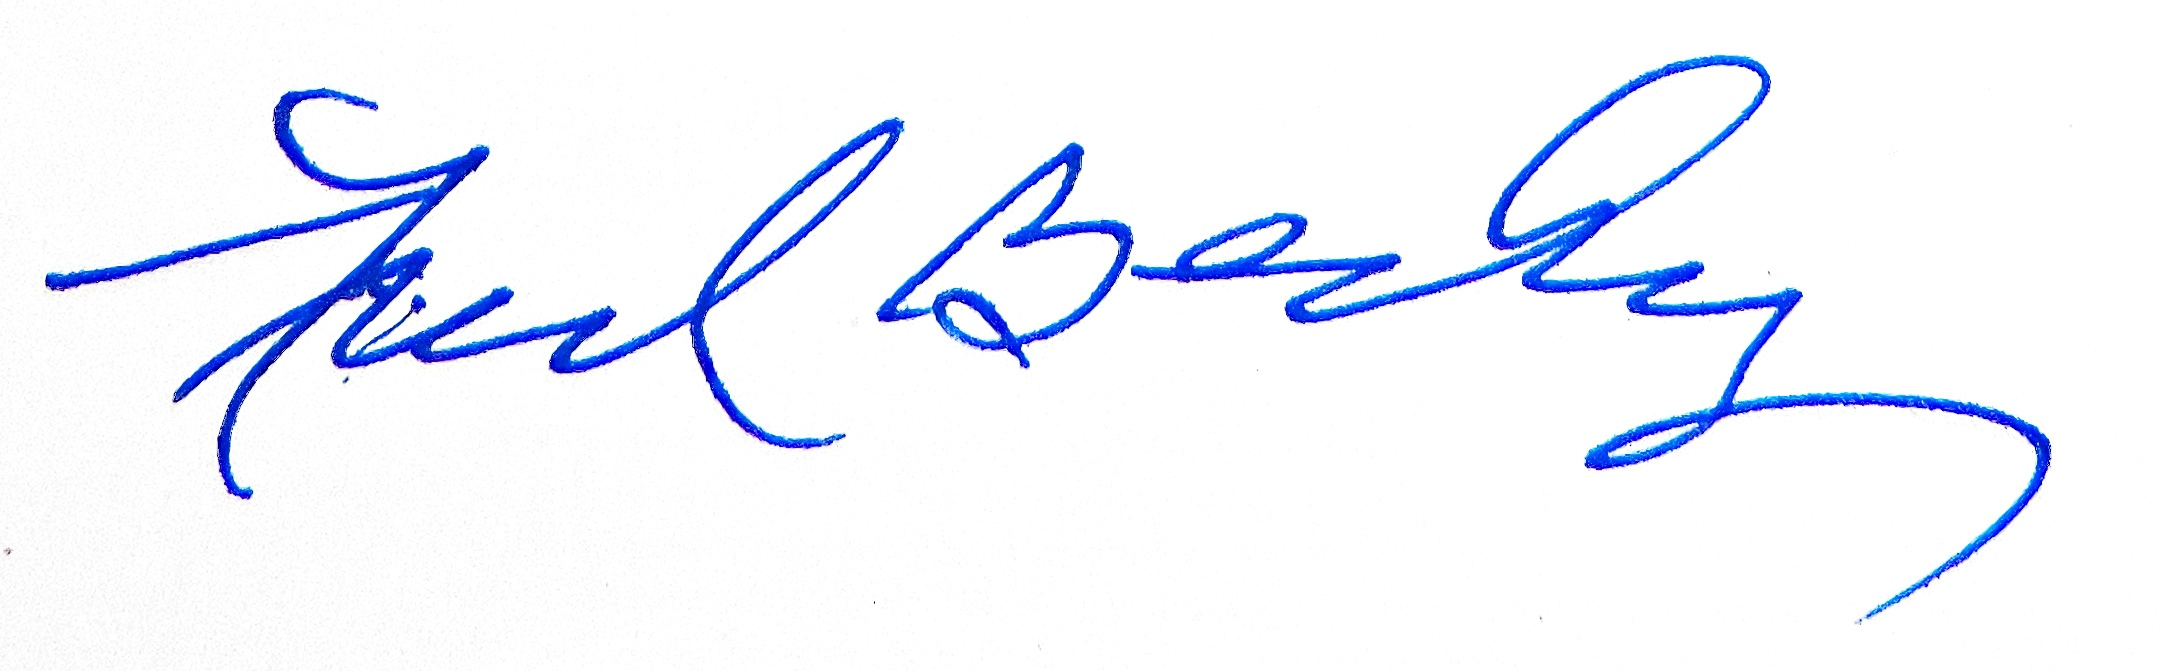
Signature of: fred beckey